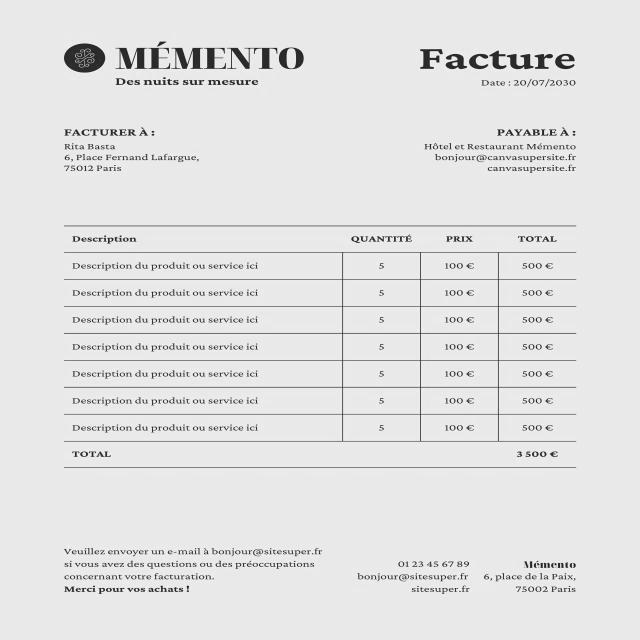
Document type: Invoice